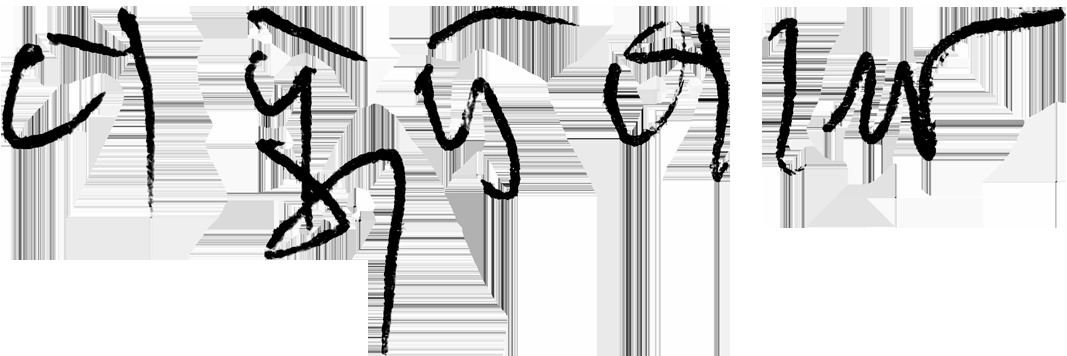
Signature of: padmaja pal